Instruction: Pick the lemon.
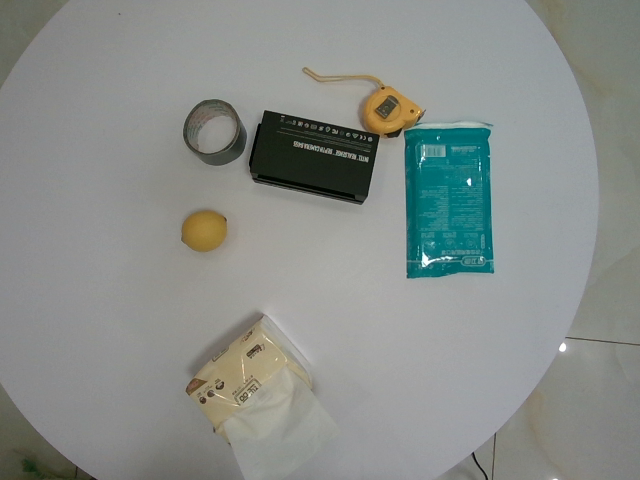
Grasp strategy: vertical